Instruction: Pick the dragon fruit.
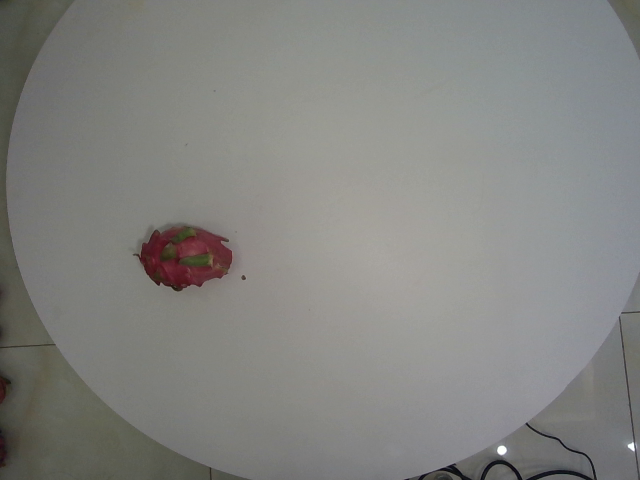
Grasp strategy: vertical